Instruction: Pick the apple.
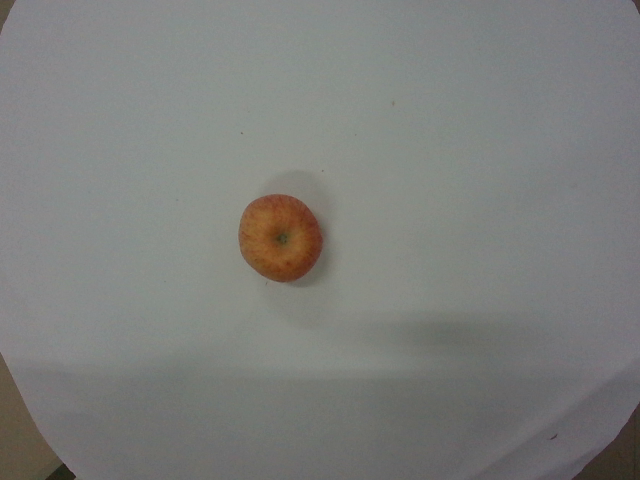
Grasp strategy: vertical